Question: What do the imaging results show?
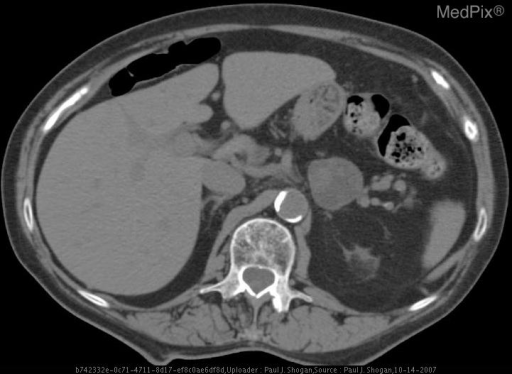
Answer: The imaging shows Non-contrast axial CT image demonstrates a well-circumscribed smoothly marginated, heterogeneous 3.5 x 3.2 cm mass arising from the left adrenal gland.  There are areas within the mass that are low density and measure 5 HU.   50 seconds postcontrast axial CT image demonstrates the lesion to enhance heterogeneously, with areas within the mass measuring 113 HU.  15-minute delay postcontrast axial CT image demonstrates the lesion to enhance heterogeneously, with areas within the mass measuring 35 HU.  The percentage enhancement washout was determined to be 72% consistent with a benign adrenal adenoma. * Non-contrast axial CT image demonstrates a well-circumscribed smoothly marginated, heterogeneous 3.5 x 3.2 cm mass arising from the left adrenal gland.  There are areas within the mass that are low density and measure less than 5 HU.  *.